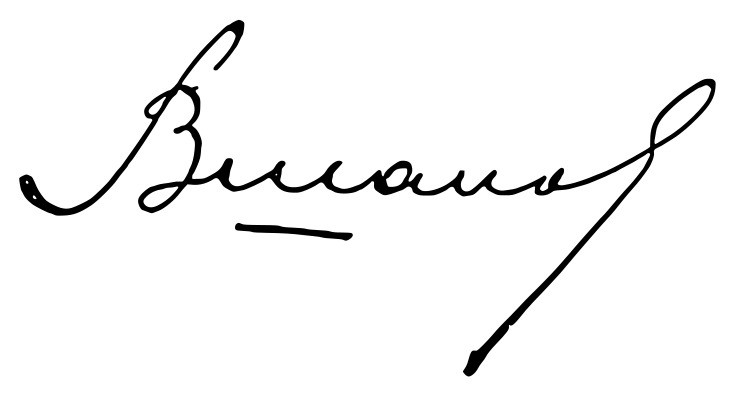
Signature of: vassil shanov